Question: What are the imaging findings?
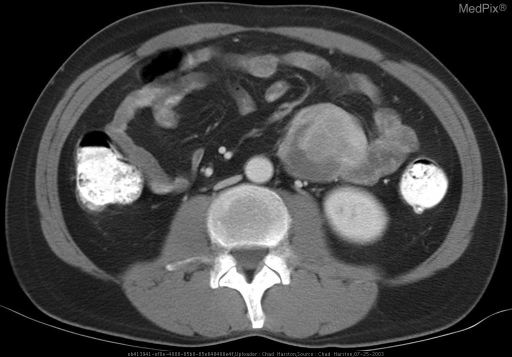
Answer: The imaging shows Mass involving the small bowel wall (probably jejunum) and extending into the mesentery.  Mild thickening of adjacent small bowel wall.  No frank obstruction. The mass involves the small bowel wall and extends into adjacent mesentery..